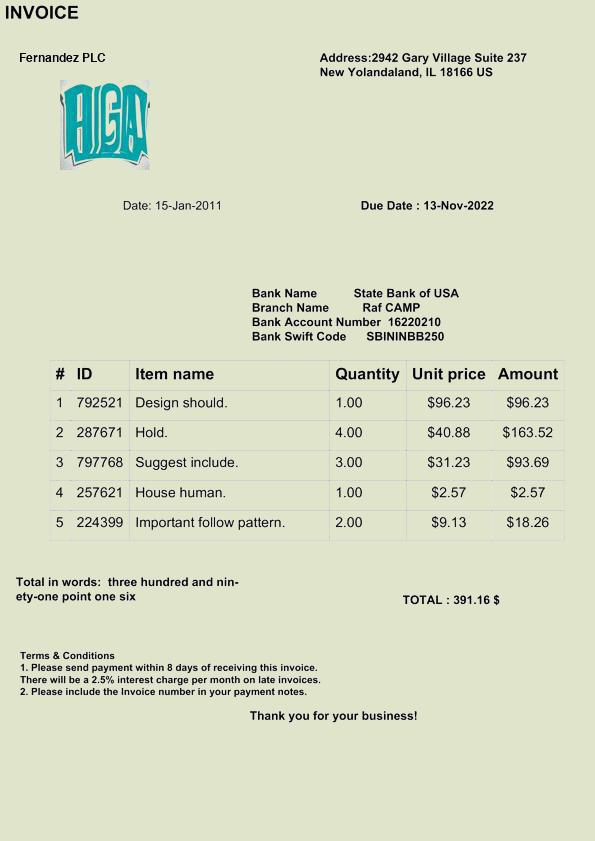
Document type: Invoice